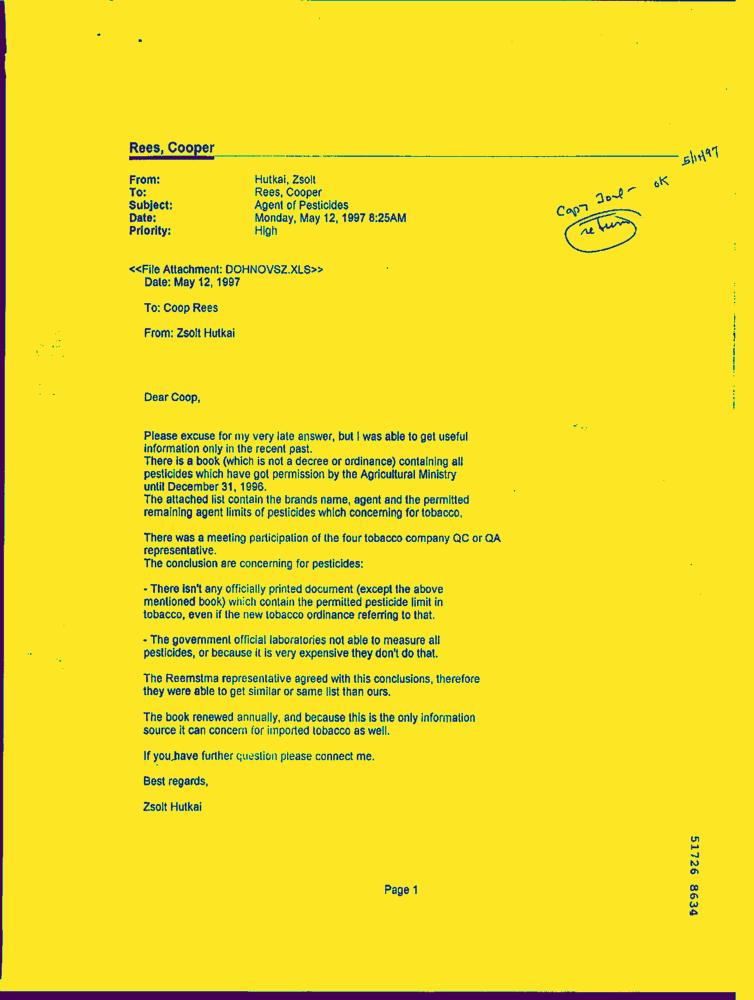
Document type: Letter-Doc